Question: What are the imaging findings?
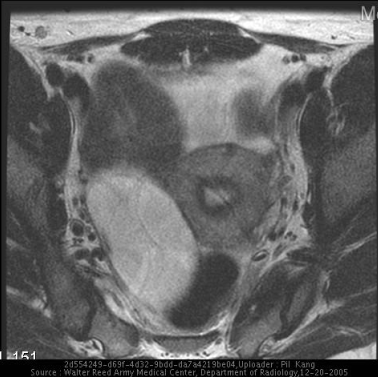
Answer: The imaging shows Ultrasound of the pelvis demonstrates a large right adnexal mass with predominantly hyperechoic echotexture.

MRI demonstrates a right ovarian cystic mass with predominantly expected homogeneously high T2 signal, with a rind of high T1/T2 signal in the anterior surface which becomes dark on fat-saturation images.  This clearly demonstrates the fatty component of what is most likely a benign cystic teratoma. MRI demonstrates a right ovarian cystic mass with predominantly expected homogeneously high T2 signal, with a rind of high T1/T2 signal in the anterior surface which becomes dark on fat-saturation images.  This clearly demonstrates the fatty component of what is most likely a benign cystic teratoma..